Extract the amount written in words, the amount in digits, the name of the payee, the date on the cheque, and the bank's name from the image.
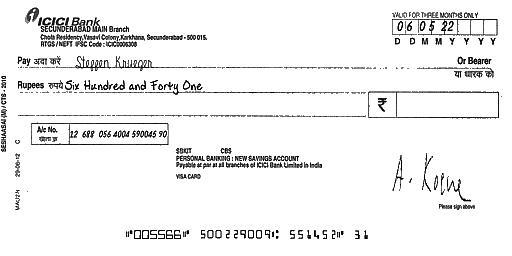
amt_in_words: Six Hundred and Forty One
amt_in_figures:
payee_name: Steffen Krueger
bank_name: ICICI Bank
cheque_date: 06/05/22